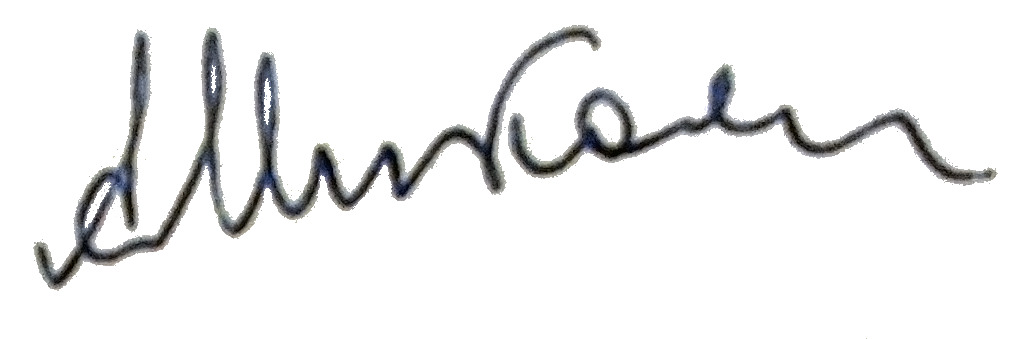
Signature of: anastas mikoyan